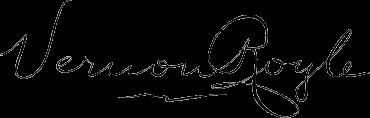
Signature of: vernon royle